Question: What could the diagnosis suggest?
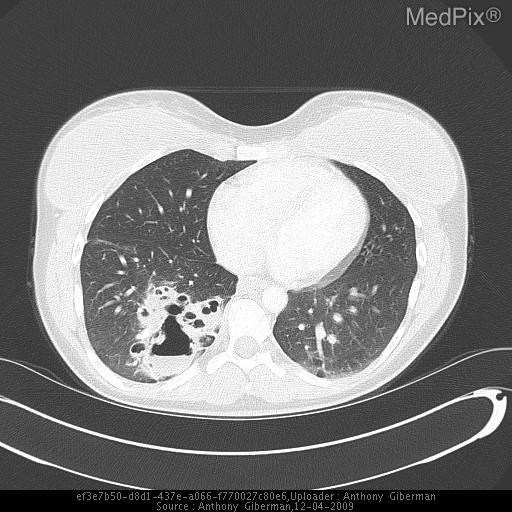
Answer: The possible diagnosis includes Congenital lesions- Intralobar pulmonary sequestration
blebs
bullae
pneumatoceles
traumatic lesions
coccidioidomycosis
Pneumocystis jiroveci pneumonia
hydatid disease
metastatic malignant lesions
bronchogenic carcinomas
lymphomas
infections and abscesses (bacterial, fungal)
Wegener granulomatosis
rheumatoid nodule
pulmonary infarct
septic embolism
progressive massive fibrosis with pneumoconiosis lymphocytic interstitial pneumonia
bronchiectasis
congenital lesions
pulmonary lymphangioleiomyomatosis
pulmonary Langerhans cell histiocytosis
honeycomb lung associated with advanced fibrosis.